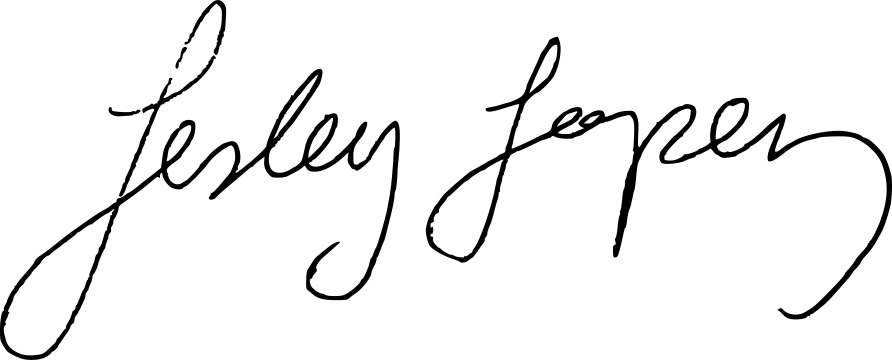
Signature of: lesley lopez